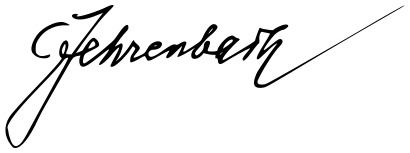
Signature of: constantin fehrenbach